Question: What might the diagnosis be?
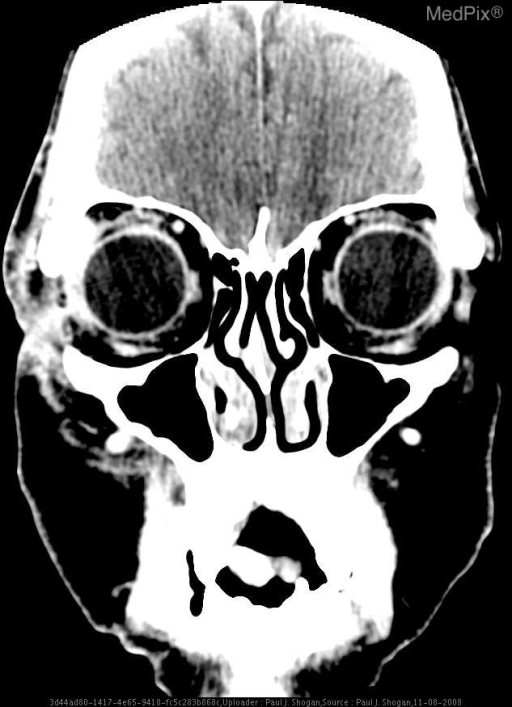
Answer: The possible diagnosis includes •  Right preseptal cellulitis with

» Choroidal Melanoma
» Metastases (Breast, Lung)
» Lymphoma
» Leukemia
» Choroidal hemangioma
» Coat’s Disease
» Toxocara Canis Infection
» Retrolental Fibroplasia.